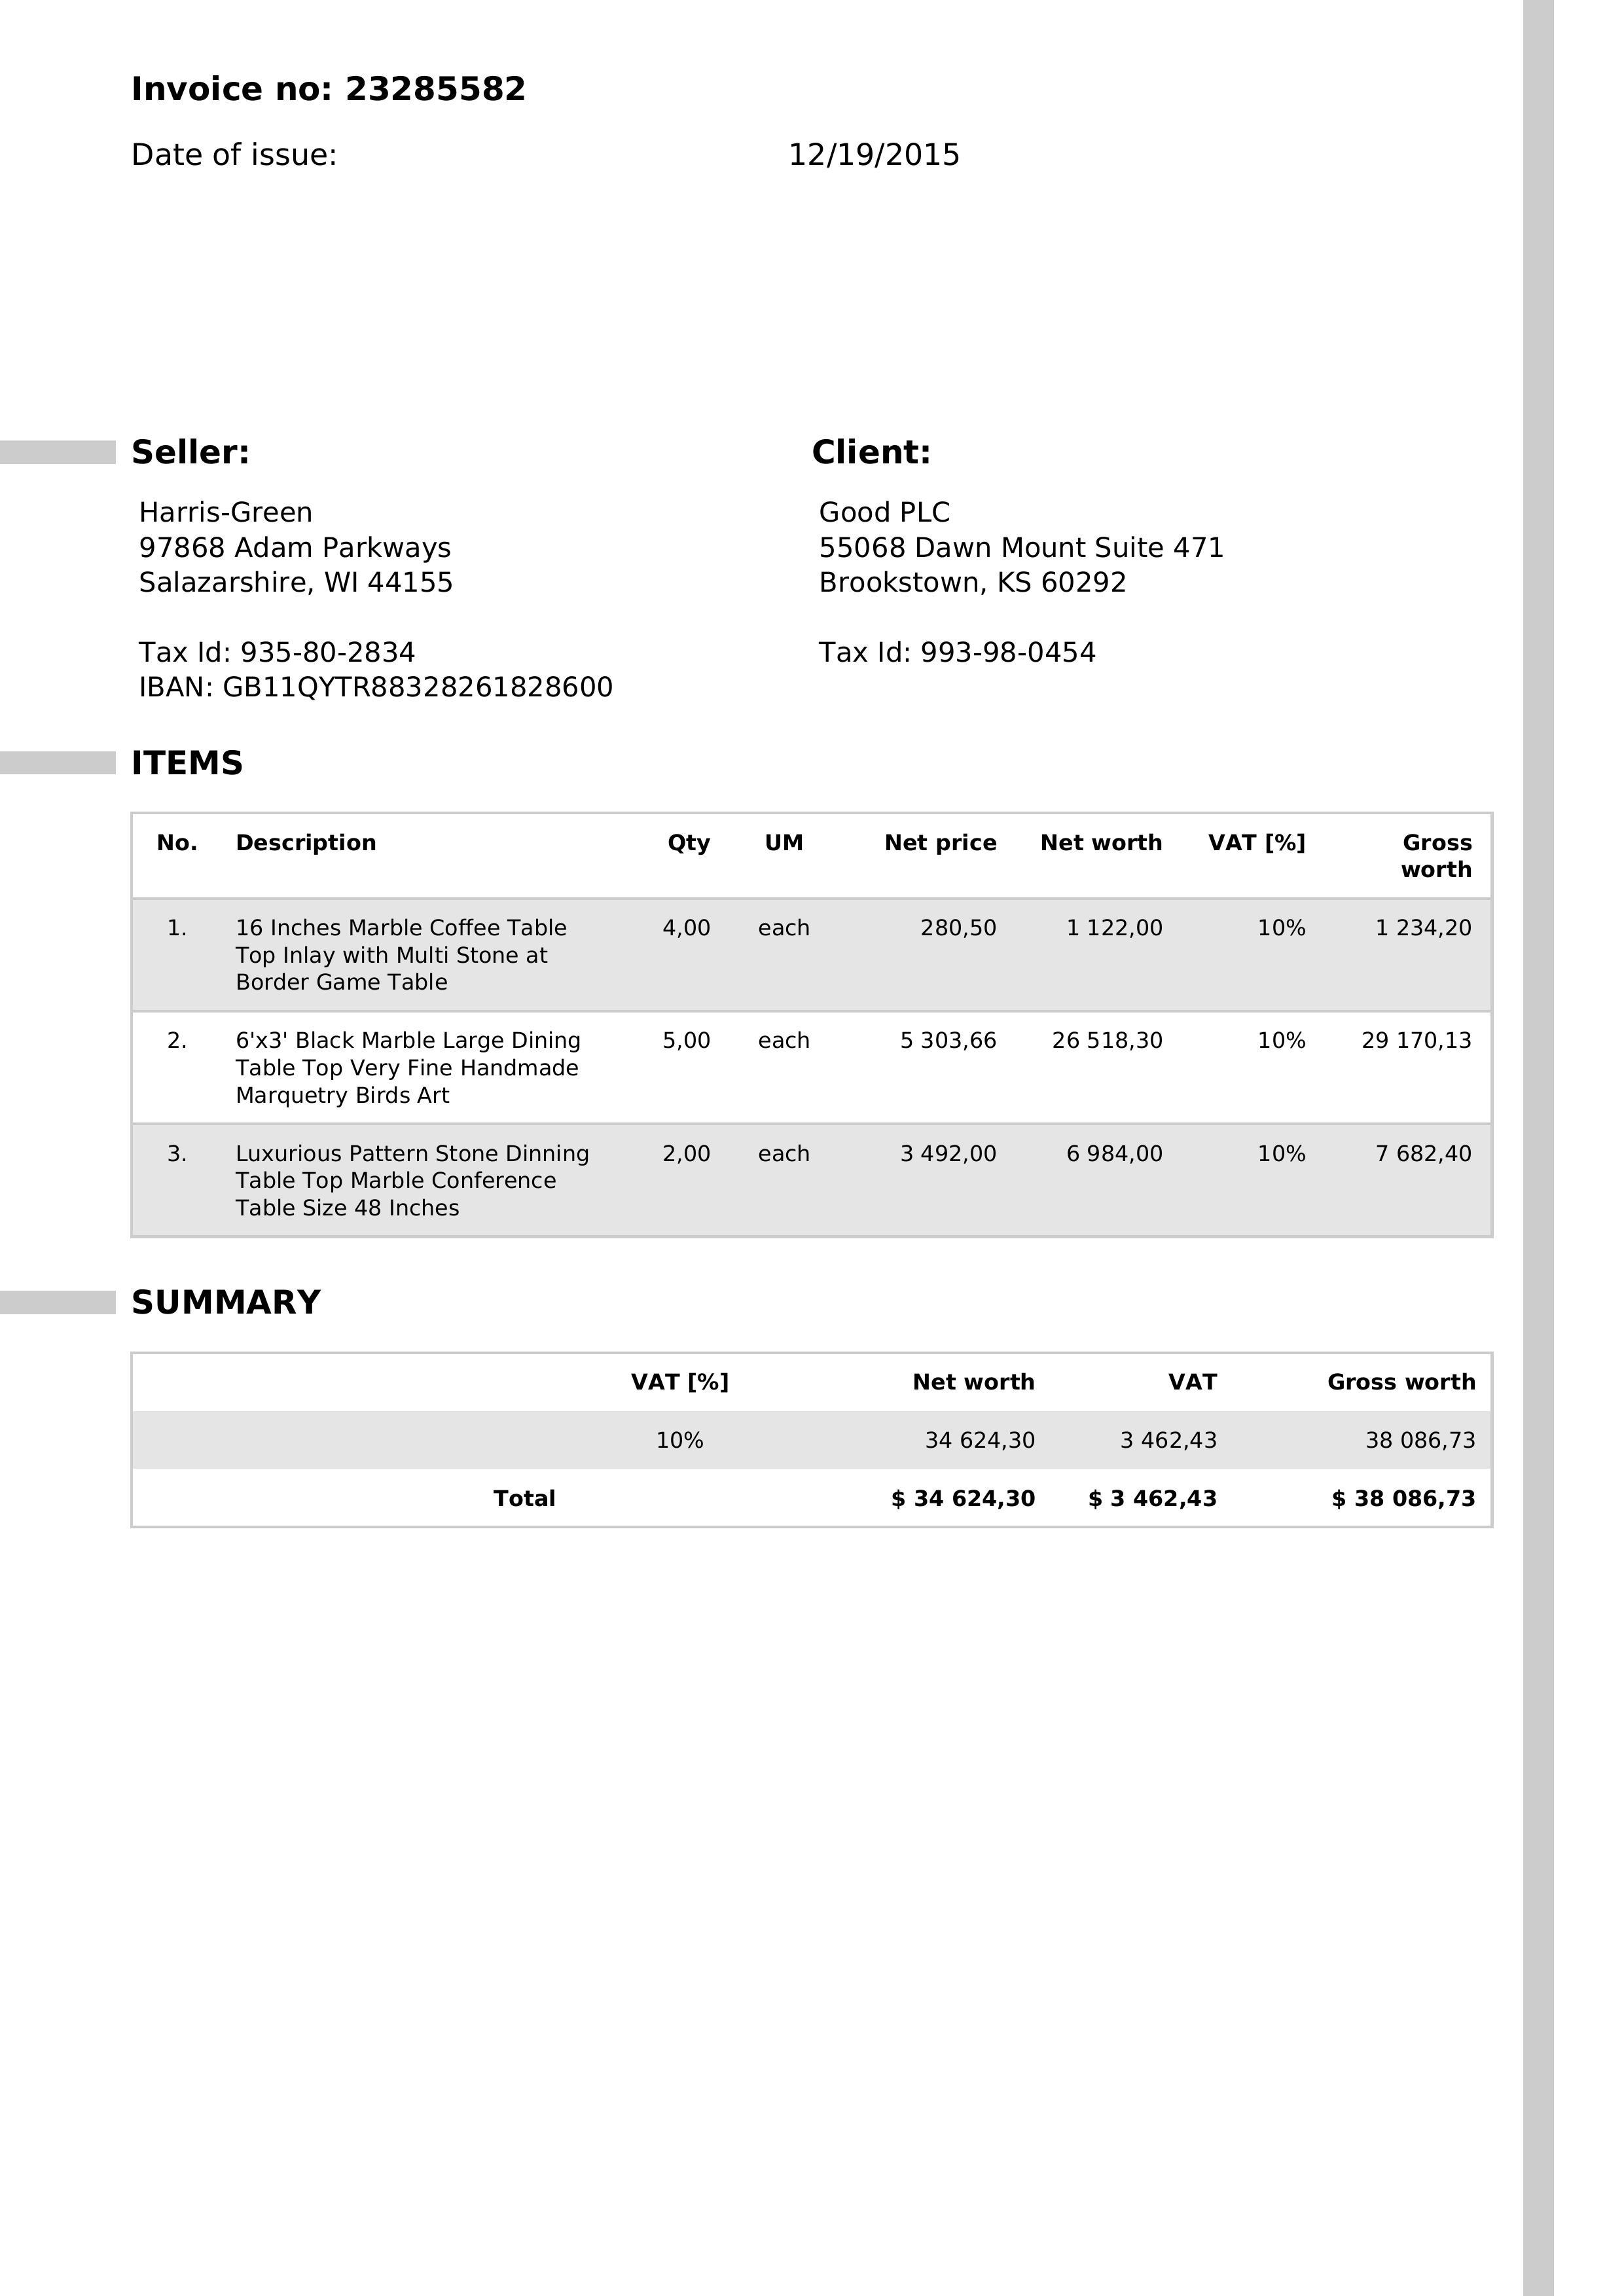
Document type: Invoice